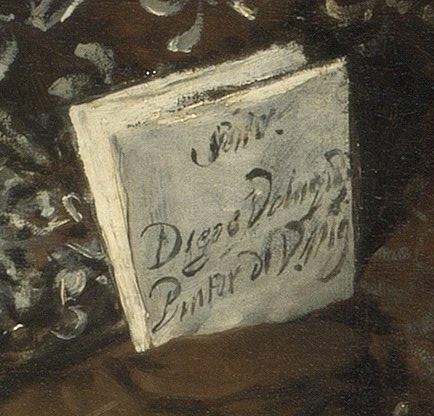
Signature of: diego velázquez